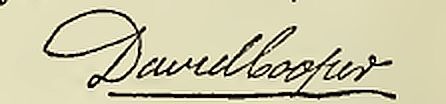
Signature of: david cooper